Question: What could the diagnosis suggest?
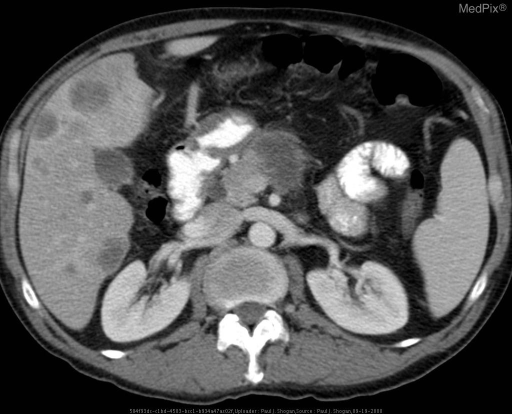
Answer: The possible diagnosis includes Differential Diagnosis for Transient Hepatic Attenuation Difference (THAD):

Hepatocellular carcinoma is the most common primary hepatic tumor associated with THAD.  In regards to cholangiocarcinoma, THAD is an important indirect sign of vascular invasion.  Metastatic hypervascular lesions from islet cell tumors, carcinoids, renal cell carcinoma, and breast carcinoma may also have this imaging appearance.  Hemangiomas, focal nodular hyperplasia, pyogenic abscess, and focal eosinophilic necrosis are additional differential considerations.  Finally, hepatic hemodynamic alterations caused by liver cirrhosis, portal or hepatic vein thrombosis, and arterioportal shunts may result in THAD..